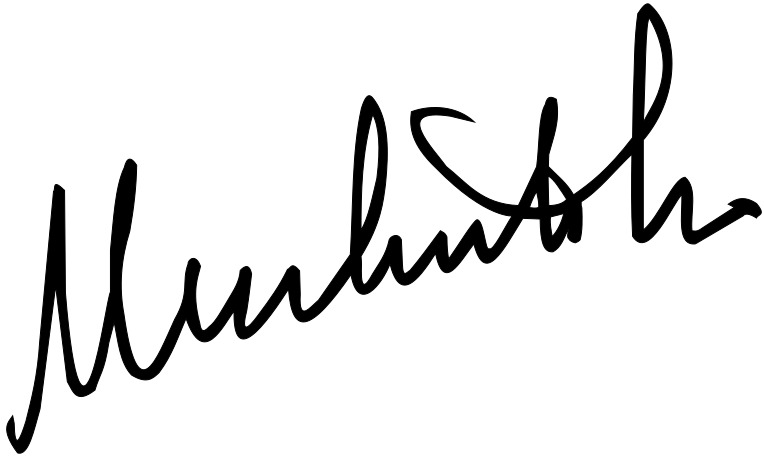
Signature of: umberto eco